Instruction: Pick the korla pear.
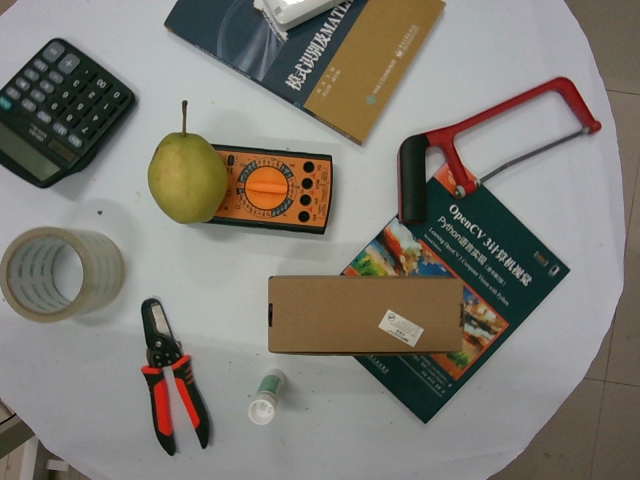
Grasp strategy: vertical